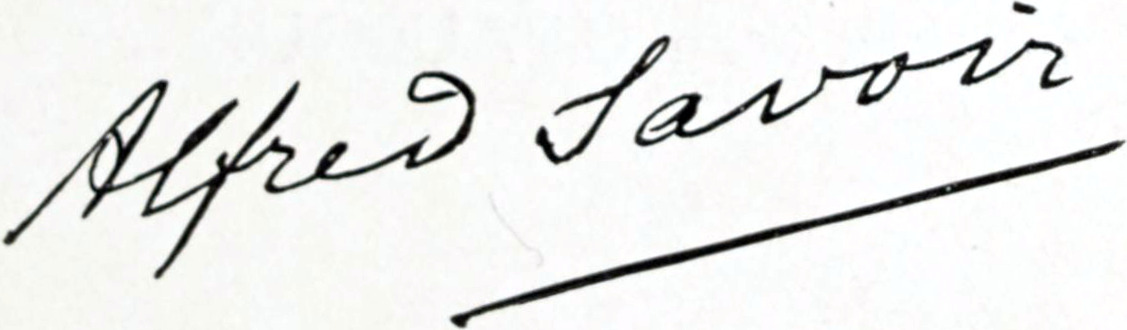
Signature of: alfred savoir